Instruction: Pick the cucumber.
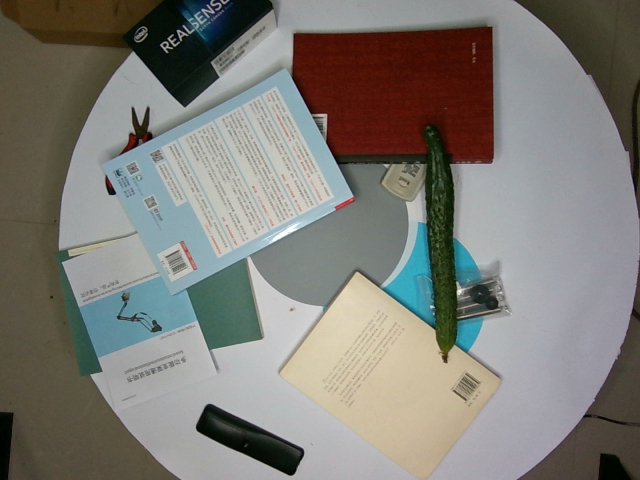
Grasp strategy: vertical